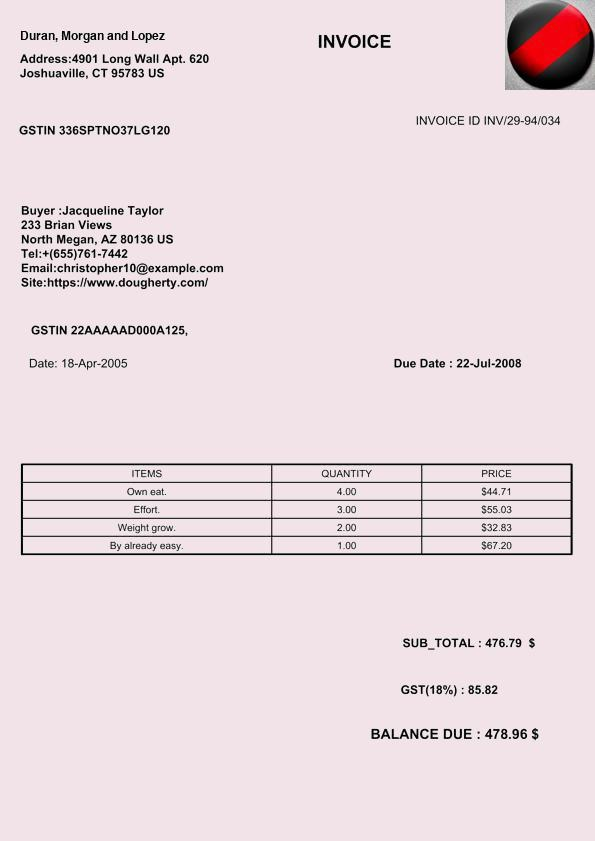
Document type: Invoice